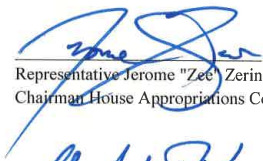
Signature of: jerome zeringue